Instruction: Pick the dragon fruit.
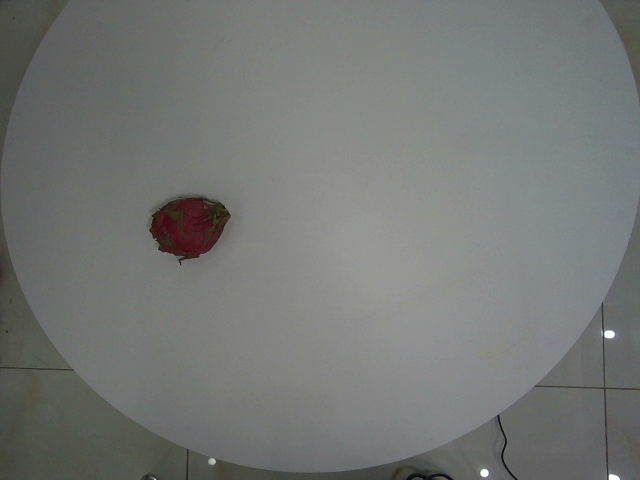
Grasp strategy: vertical